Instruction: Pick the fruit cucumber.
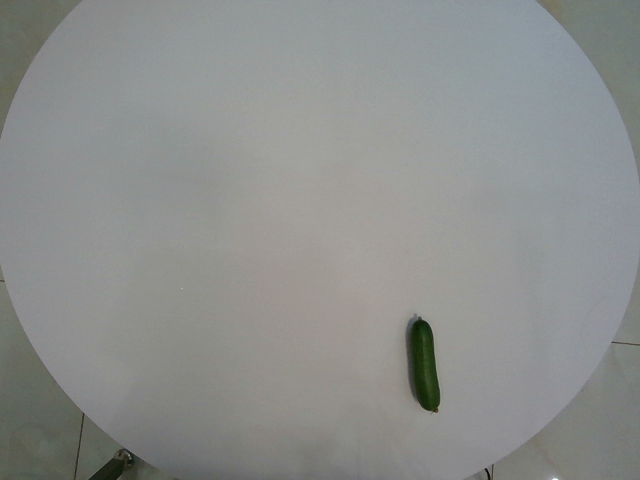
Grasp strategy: vertical